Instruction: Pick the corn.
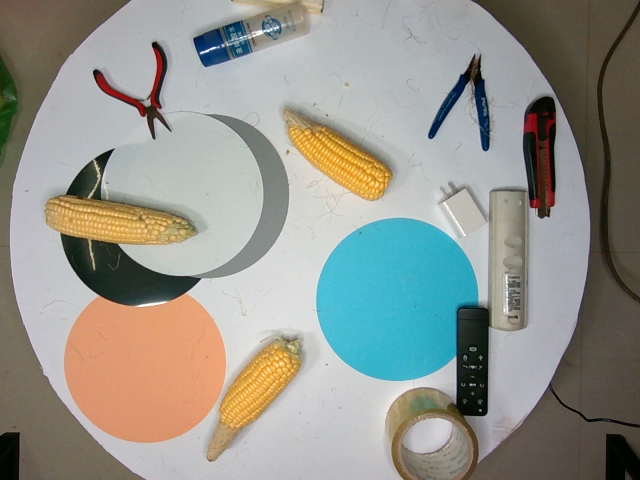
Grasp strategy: vertical